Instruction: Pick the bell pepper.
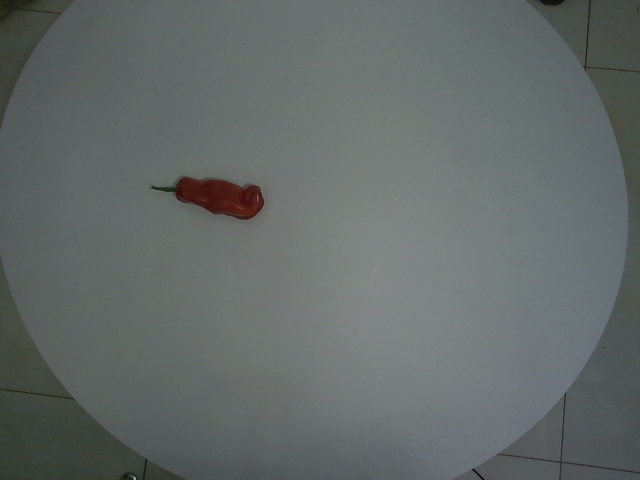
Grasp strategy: vertical